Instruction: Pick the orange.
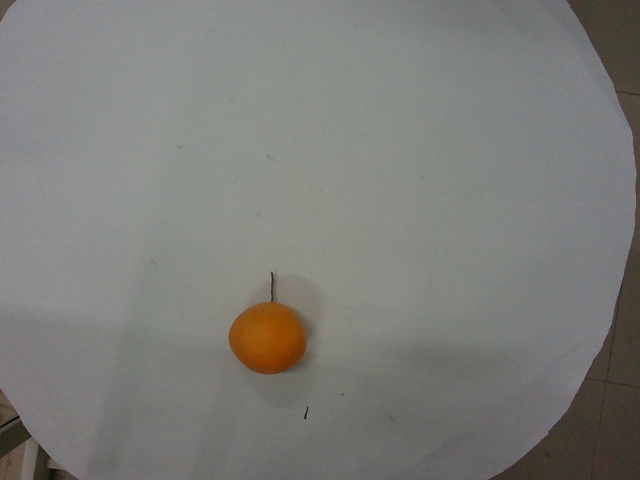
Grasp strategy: vertical